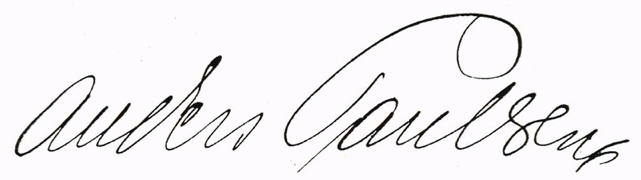
Signature of: anders paulsen